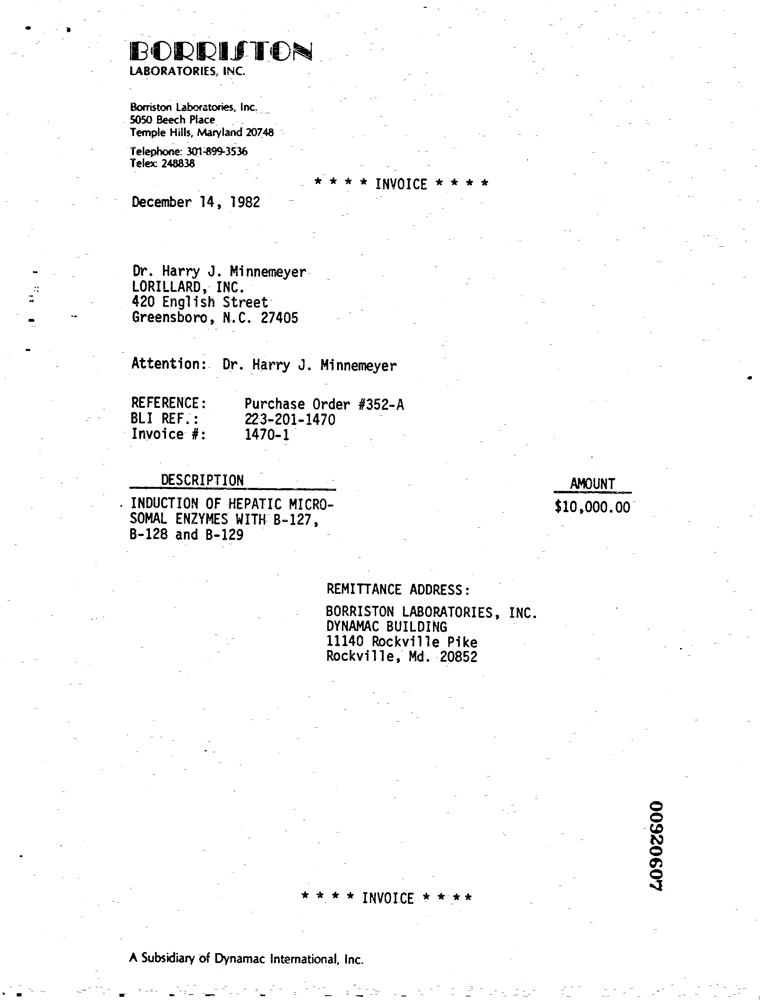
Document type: Invoice